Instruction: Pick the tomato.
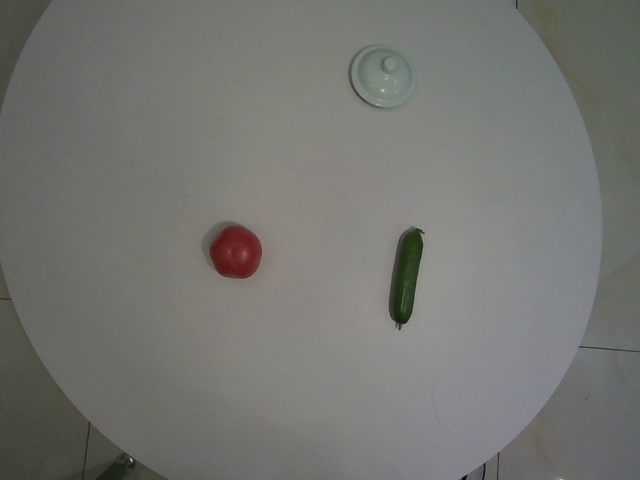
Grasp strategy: vertical